Question: In what way does the history help explain the case?
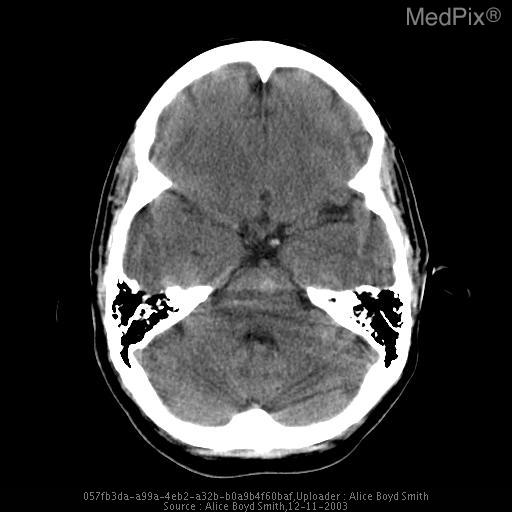
Answer: The patient's history of Adult female with history of headaches after hitting head one day prior to presentation. is key in understanding the case.